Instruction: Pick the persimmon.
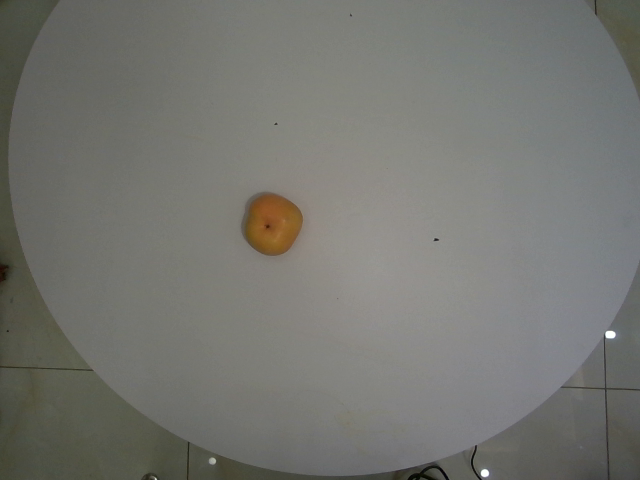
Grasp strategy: vertical